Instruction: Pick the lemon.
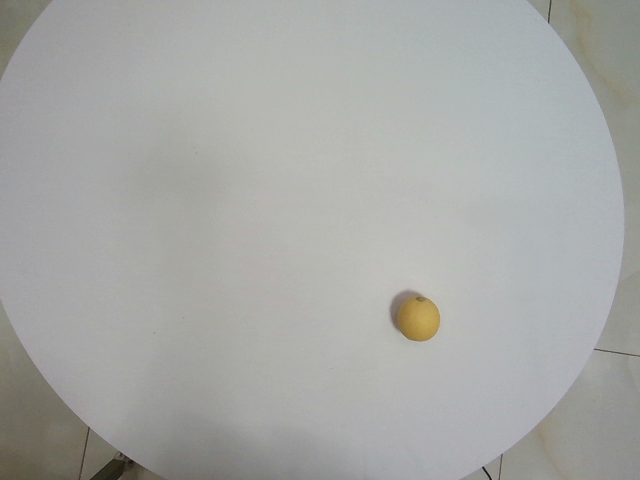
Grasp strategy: vertical